Question: Explain the disease:
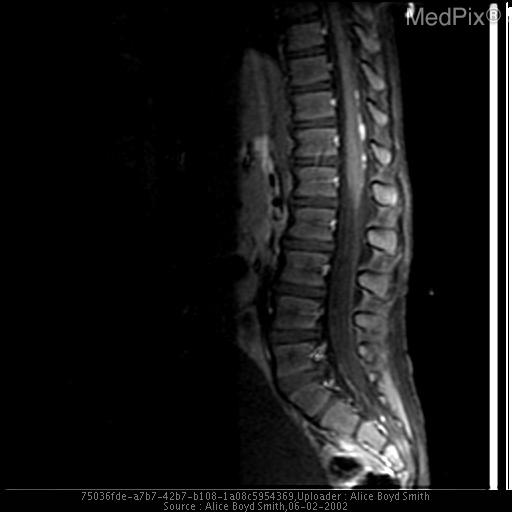
Answer: The disease is discussed as: Between the ages of 2-5 and 12-15, intracranial neoplasms in children are most commonly located in the posterior fossa.  Medulloblastoma (PNET - Primitive Neuroectodermal Tumors) and cerebellar astrocytomas account for two thirds of these neoplasms, and the remaining one-third are divided between ependymoma and brainstem glioma (usually astrocytoma).

Medulloblastomas in children orignate most commonly from the vermis.  They exhibit rapid growth, and frequently lead to hydocephalus.  These tumors have a tendency to spread via the subarachnoid spaces.  Up to 50% of patients will have CSF metastases at the time of diagnosis.  These can be found within the ventricular system and in the thecal sac of the spinal canal.  It is imperative that MR evaluation ot the spinal canal with gadolinium be performed prior to surgery.  Metastases appear as brightly enhancing foci studding the meninges.  After surgery, postoperative changes may become enhanced and might be indistinguishable from metastases.  Systemic metastases also occur, with the skeleton being the most common site. Skeletal metastases may be desmoplastic and sclerotic. The 5 year survival rate is 50% - 86% with combination chemo-radiation therapy.

On CT, medulloblastomas are ususally midline, solid hyperdense masses.  Small (< 10mm) cystic changes can be seen in up to 50 percent, and calcification occurs in up to 20 %.  Hydrocephalus is present in 90 %.  On MRI, they are usually hypointense to gray mattter on T1, and on T2 their appearance is variable.  CSF seeding is seen in 30%.  This tumor commonly and typically enhances intensely with both CT and MR contrast.